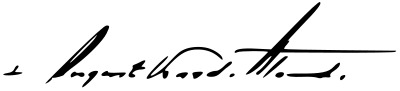
Signature of: august hlond